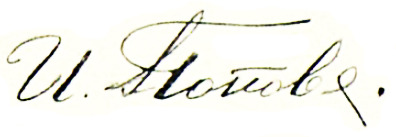
Signature of: ivan nikolaevich popov